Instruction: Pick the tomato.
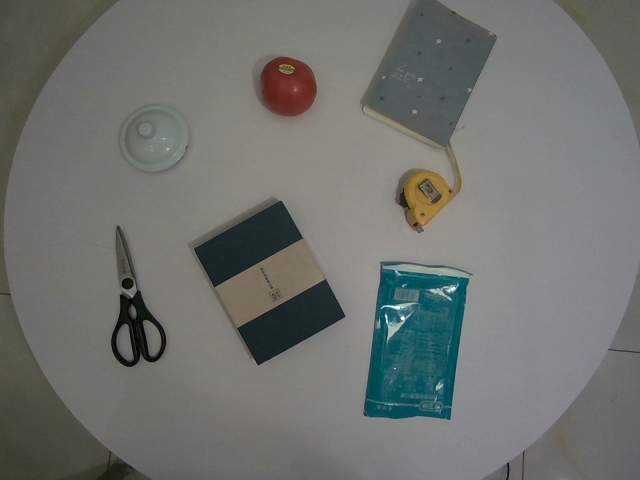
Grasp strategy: vertical